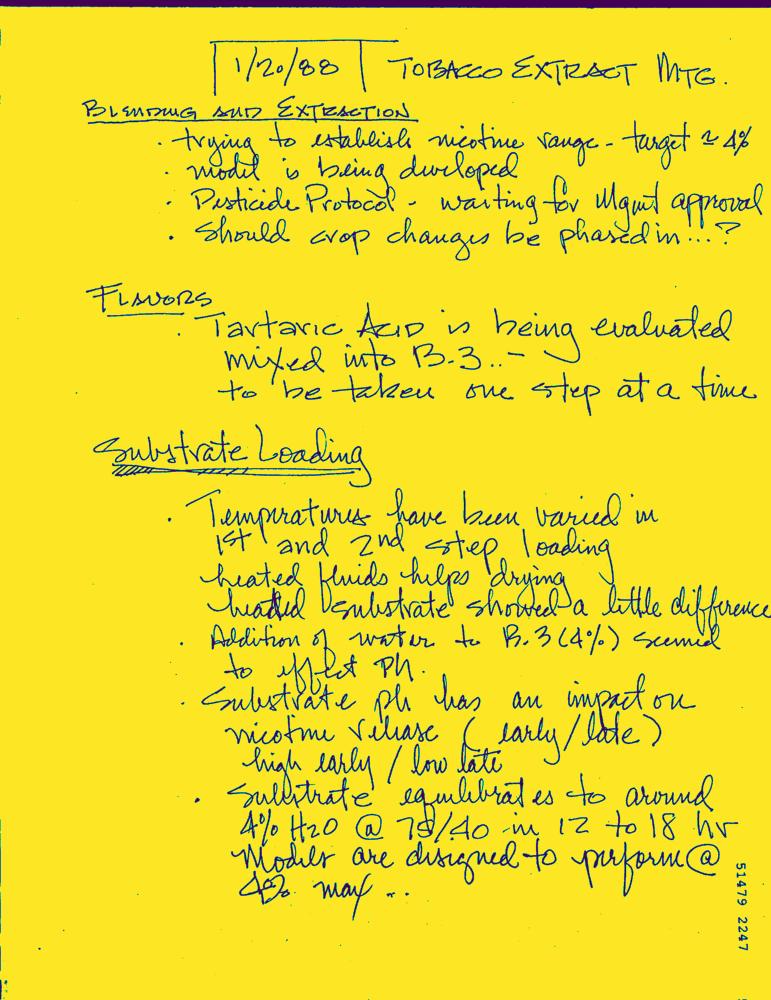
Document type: Hand-Written